Question: What is the filing due date as per the document?
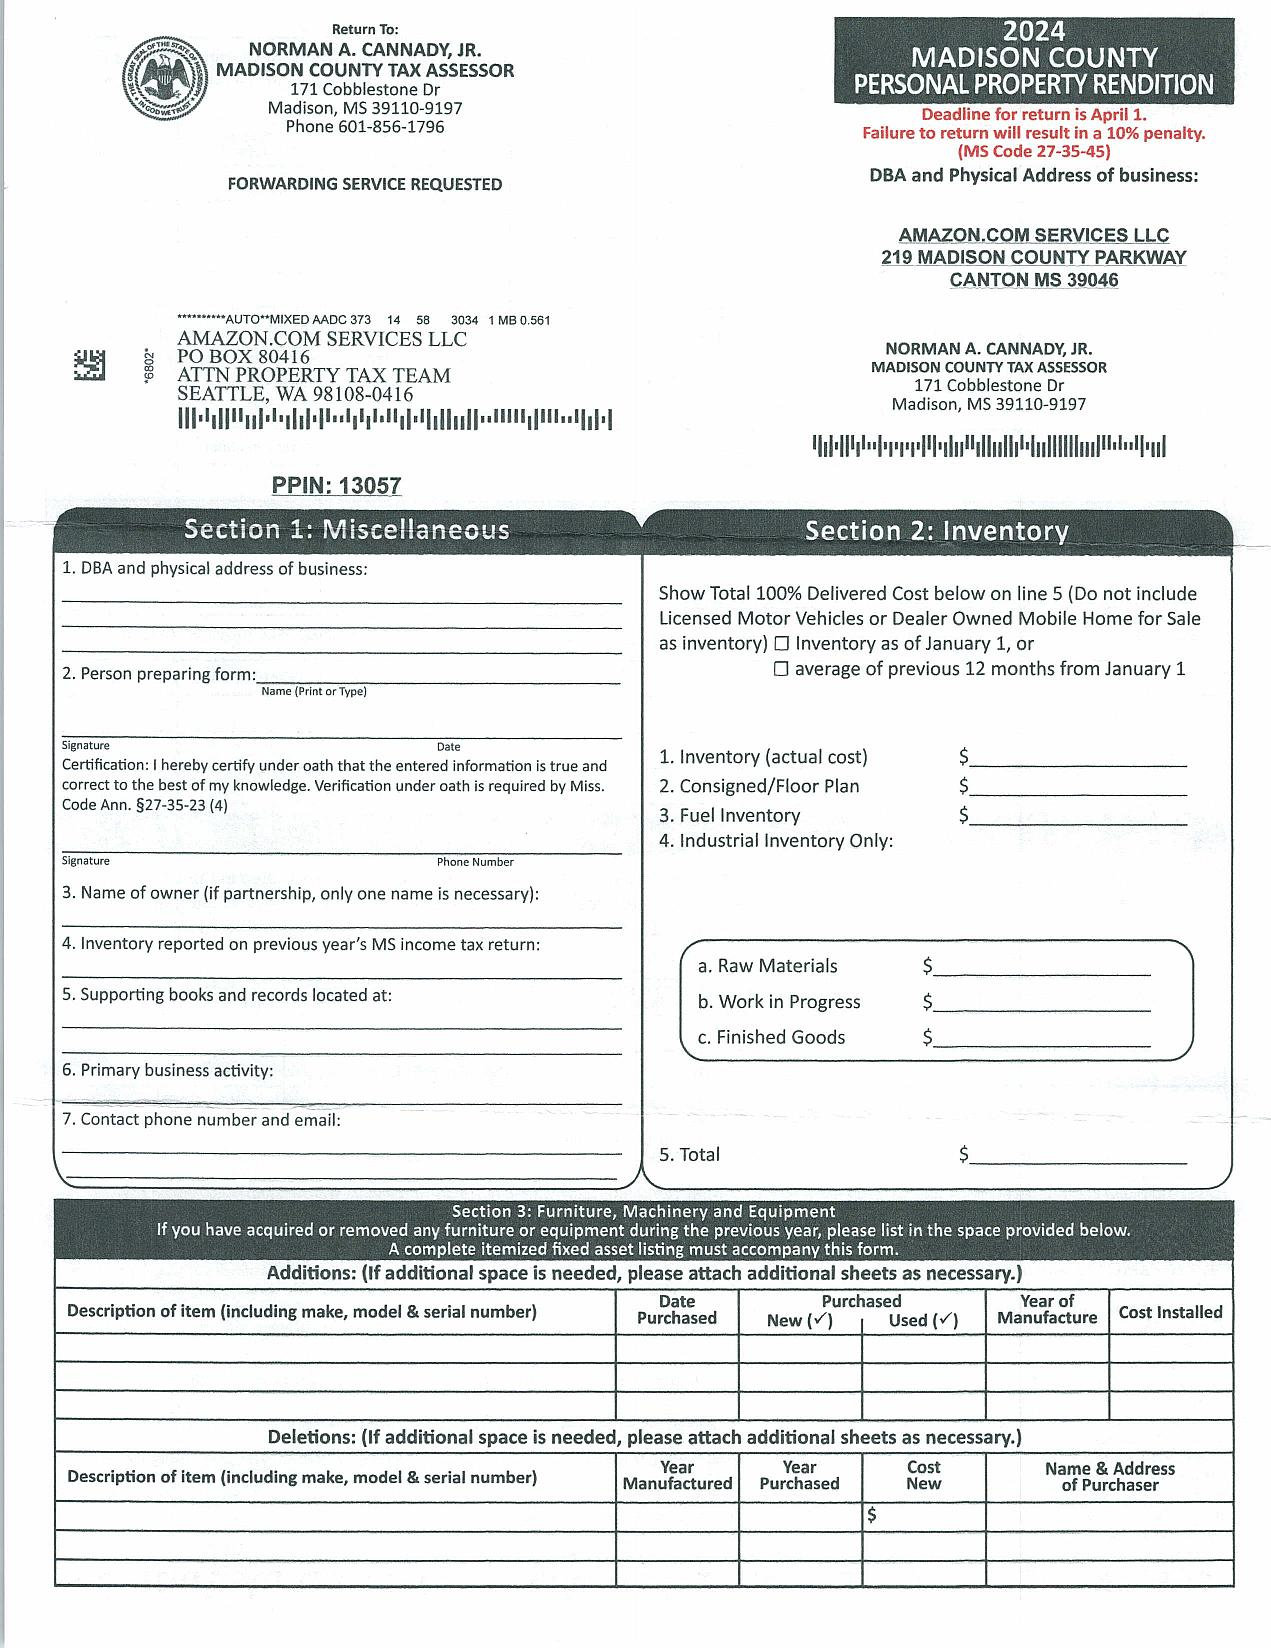
Answer: "1-Apr"